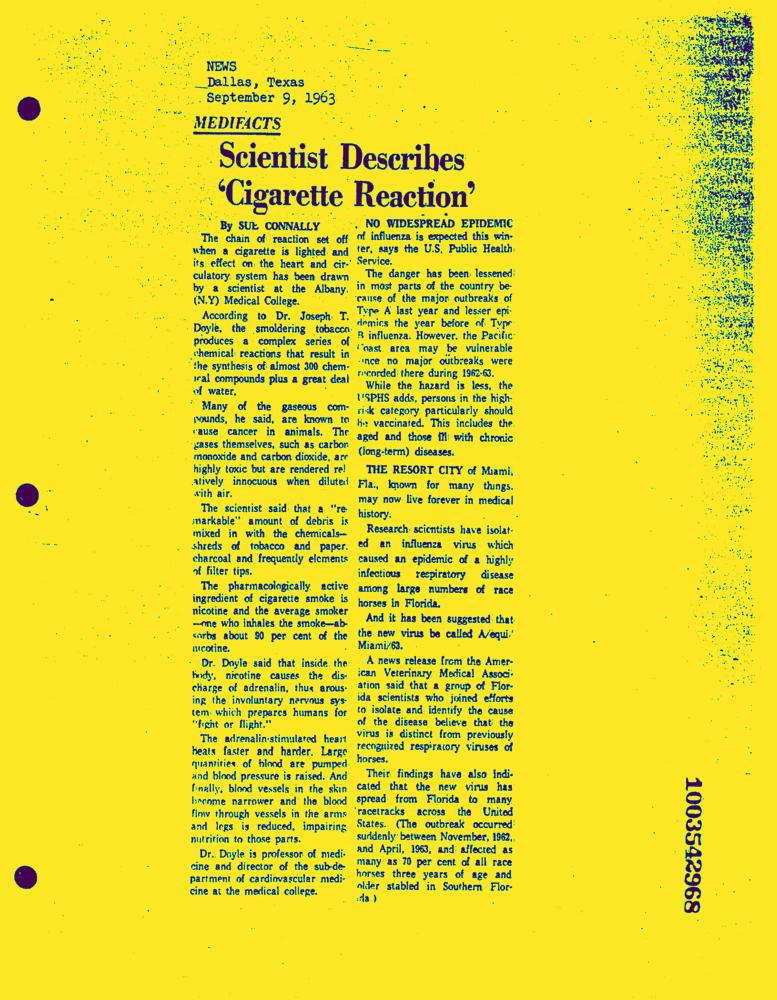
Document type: News-Article